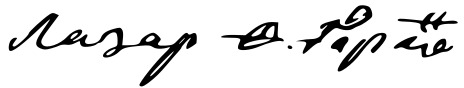
Signature of: lazar german